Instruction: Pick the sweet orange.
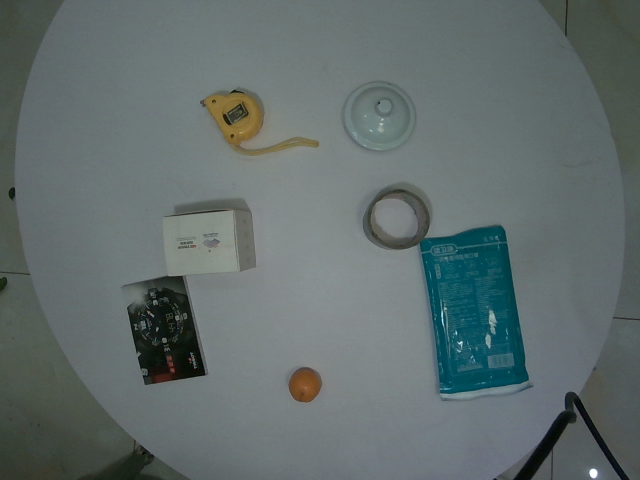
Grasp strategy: vertical